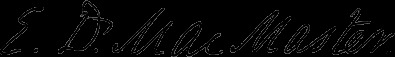
Signature of: erasmus d macmaster